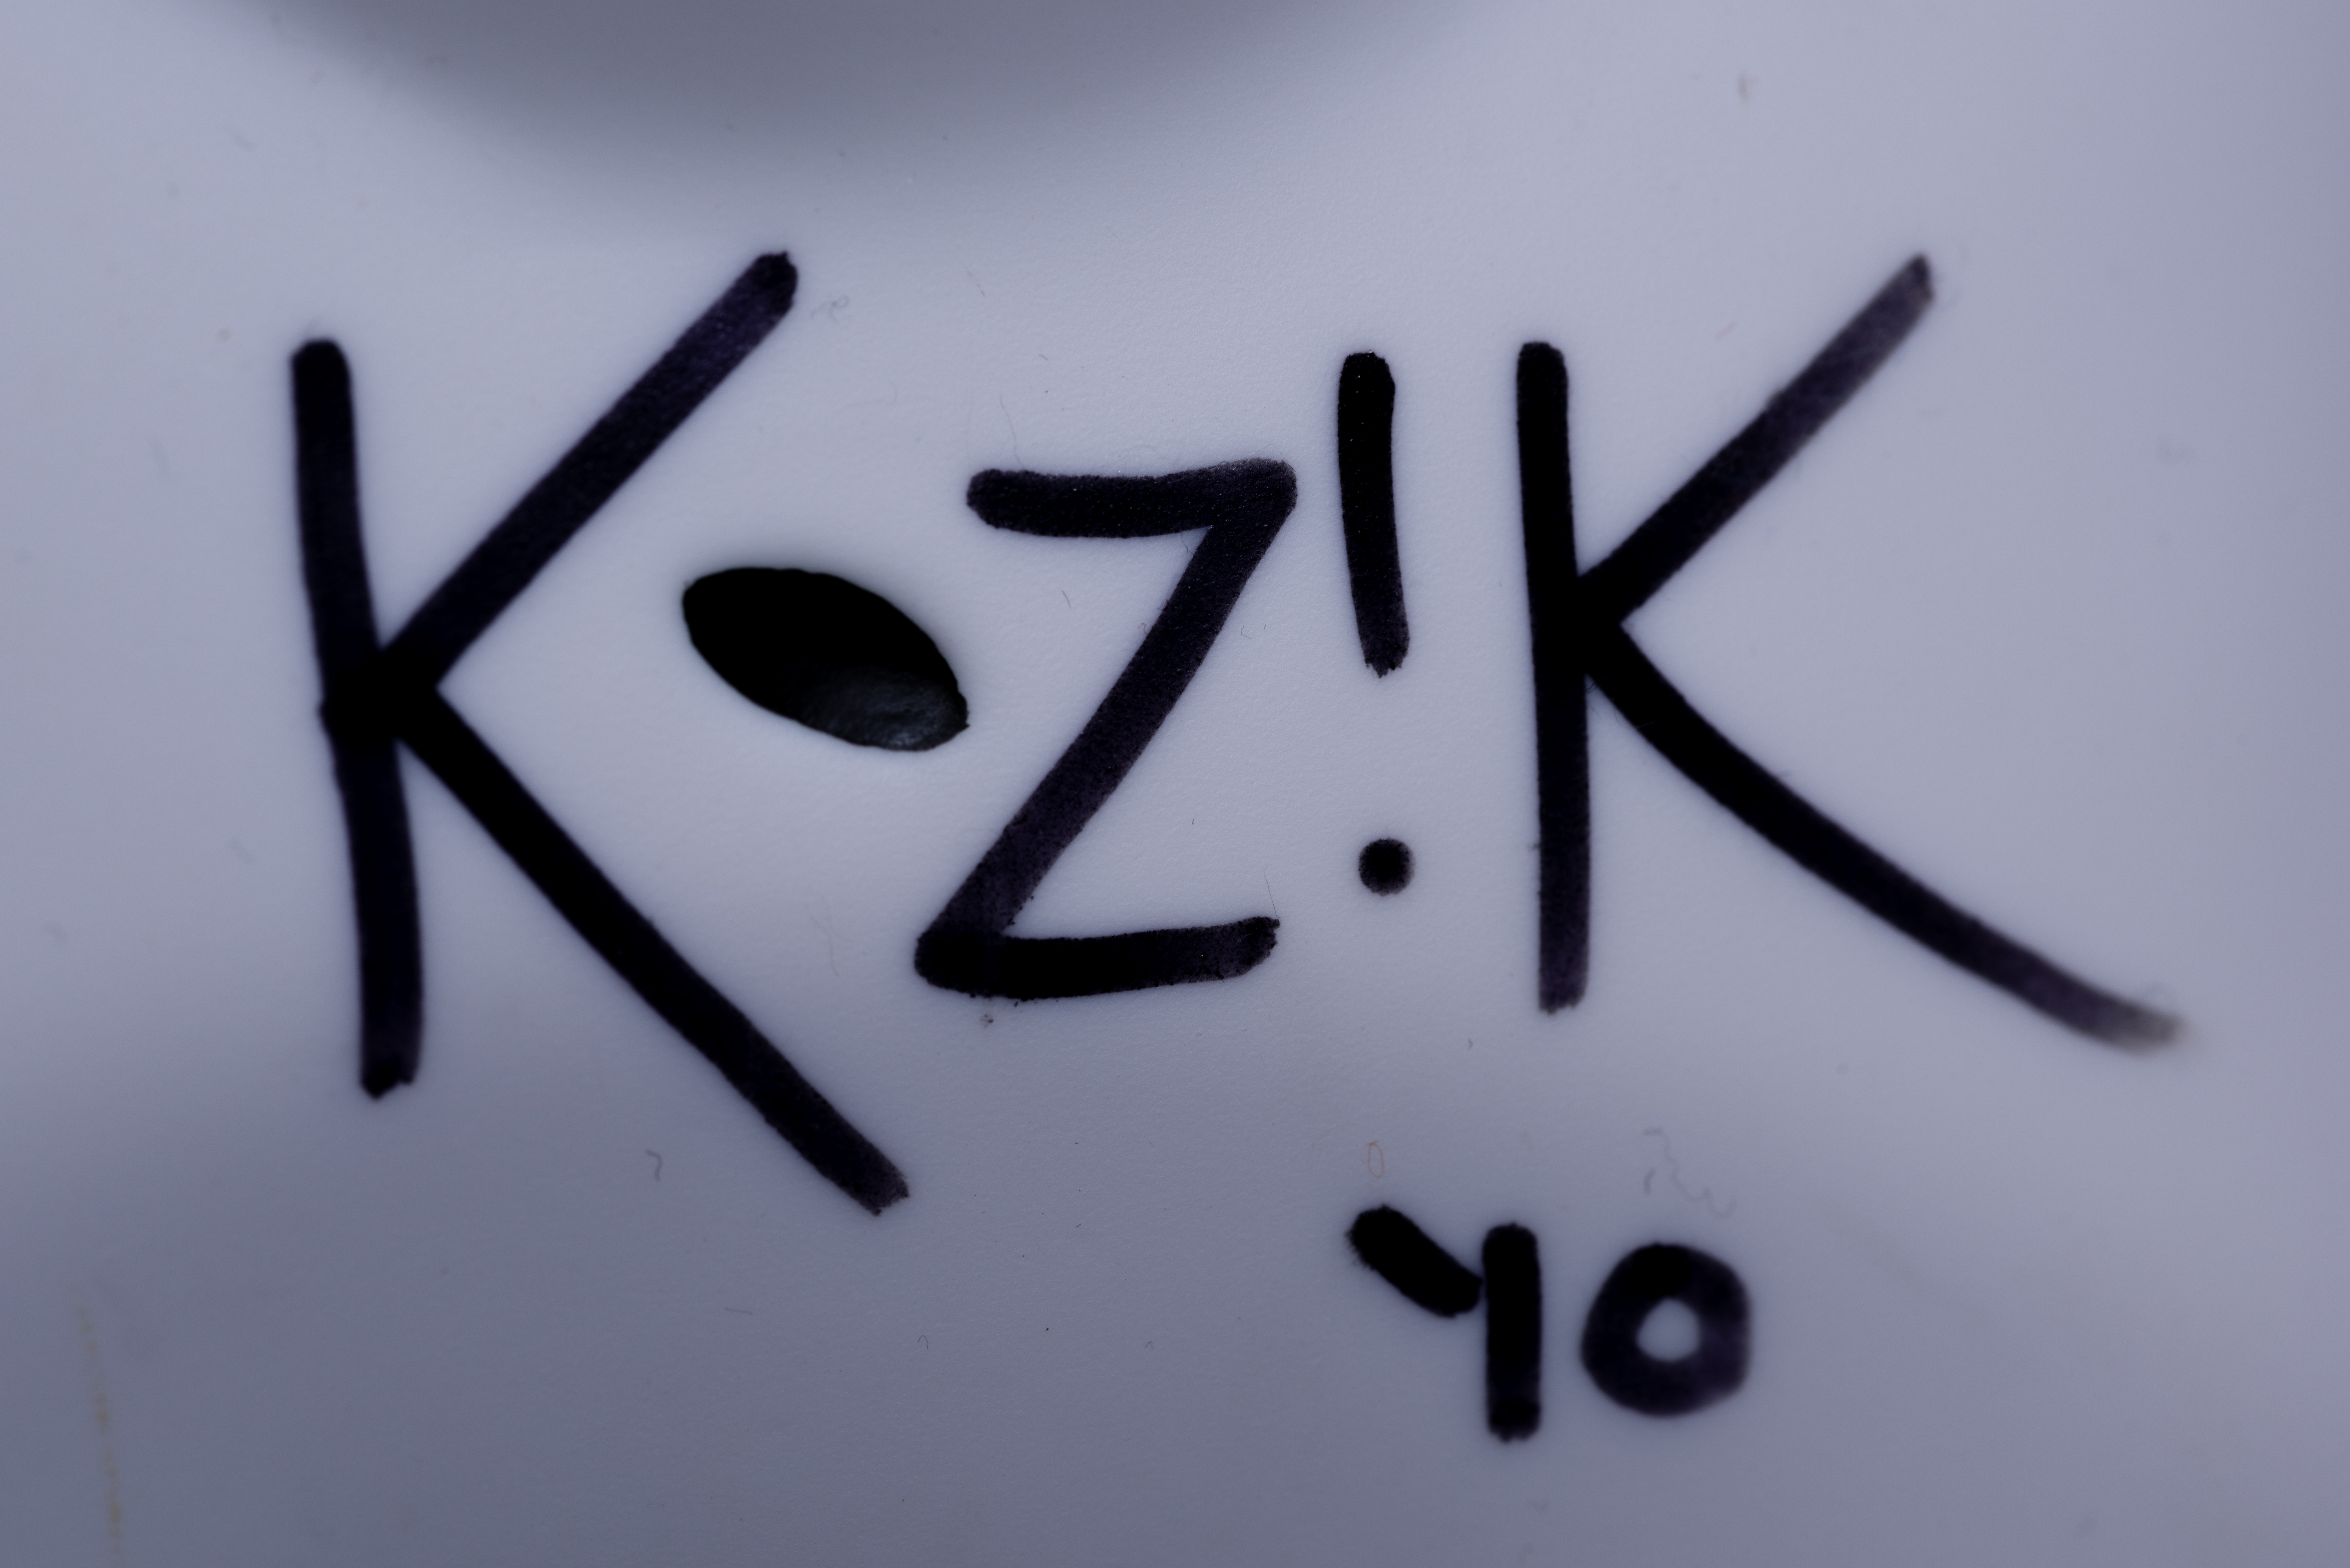
Signature of: frank kozik